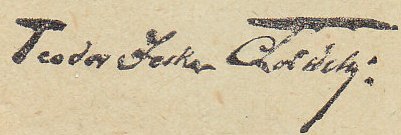
Signature of: teodor jeske choiński